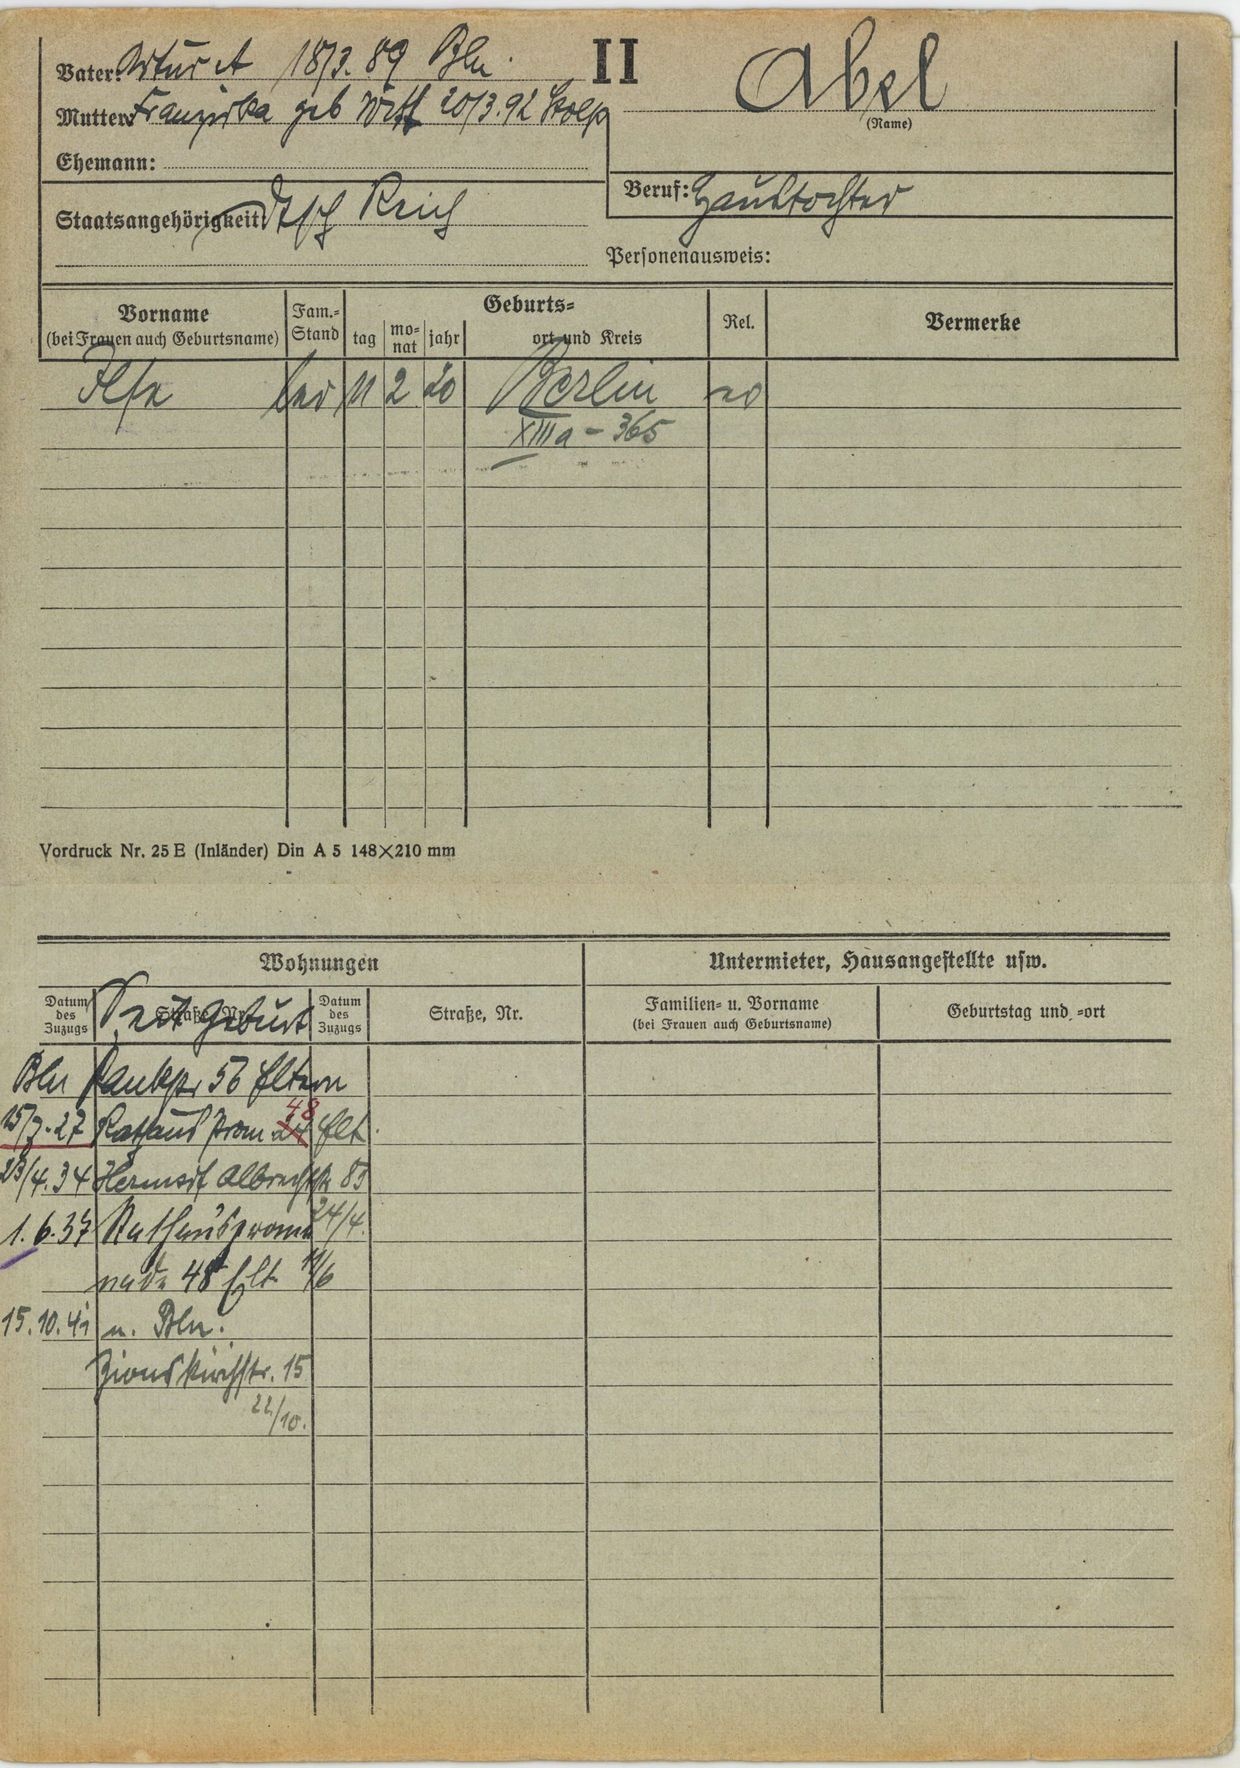
Abel